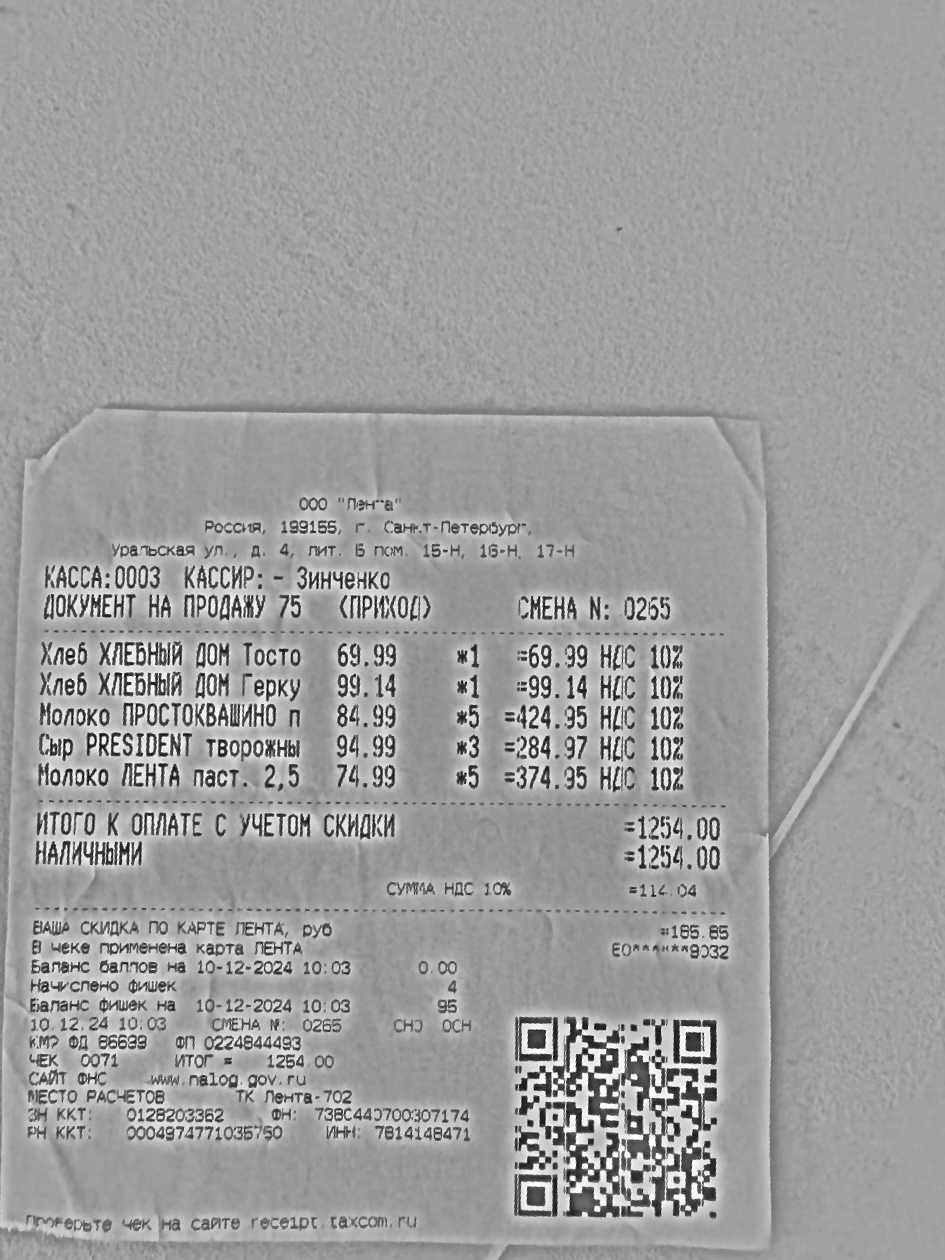
Продавец: ООО "Лента"
ИНН: 7814148471
Дата: 10.12.24
Товары: Хлеб ХЛЕБНЫЙ ДОМ ТОСТО; Хлеб ХЛЕБНЫЙ ДОМ Герку; Молоко ПРОСТОКВАШНО п; Сыр PRESIDENT творожный; Молоко ЛЕНТА паст. 2,5
Количество: 1.000; 1.000; 5.000; 3.000; 5.000
Цена: 69.39; 99.14; 84.87; 94.99; 74.99
Сумма: 69.39; 99.14; 424.35; 284.97; 374.95
Итого: 1254.00